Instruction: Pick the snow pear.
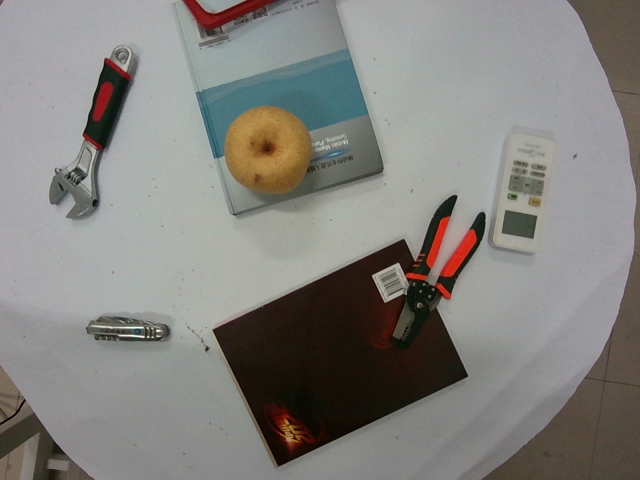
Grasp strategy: vertical